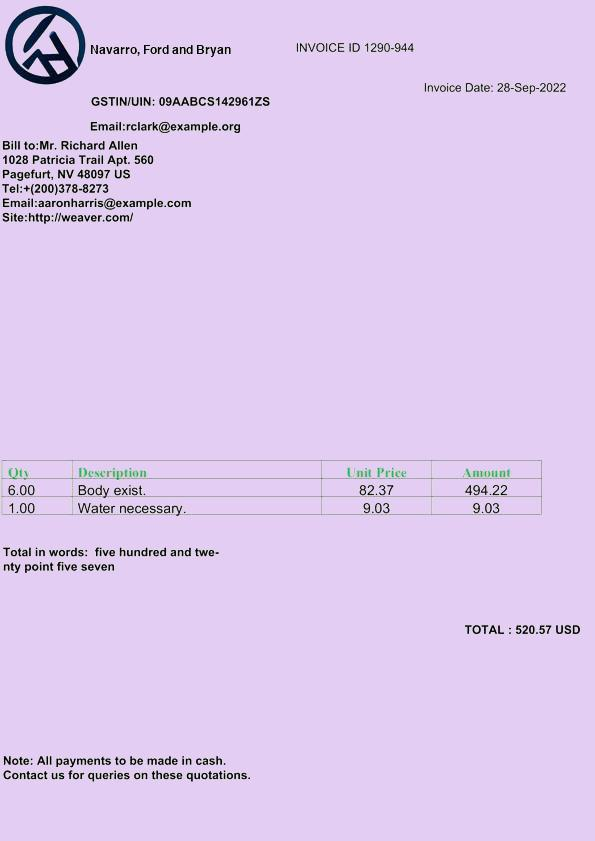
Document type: Invoice